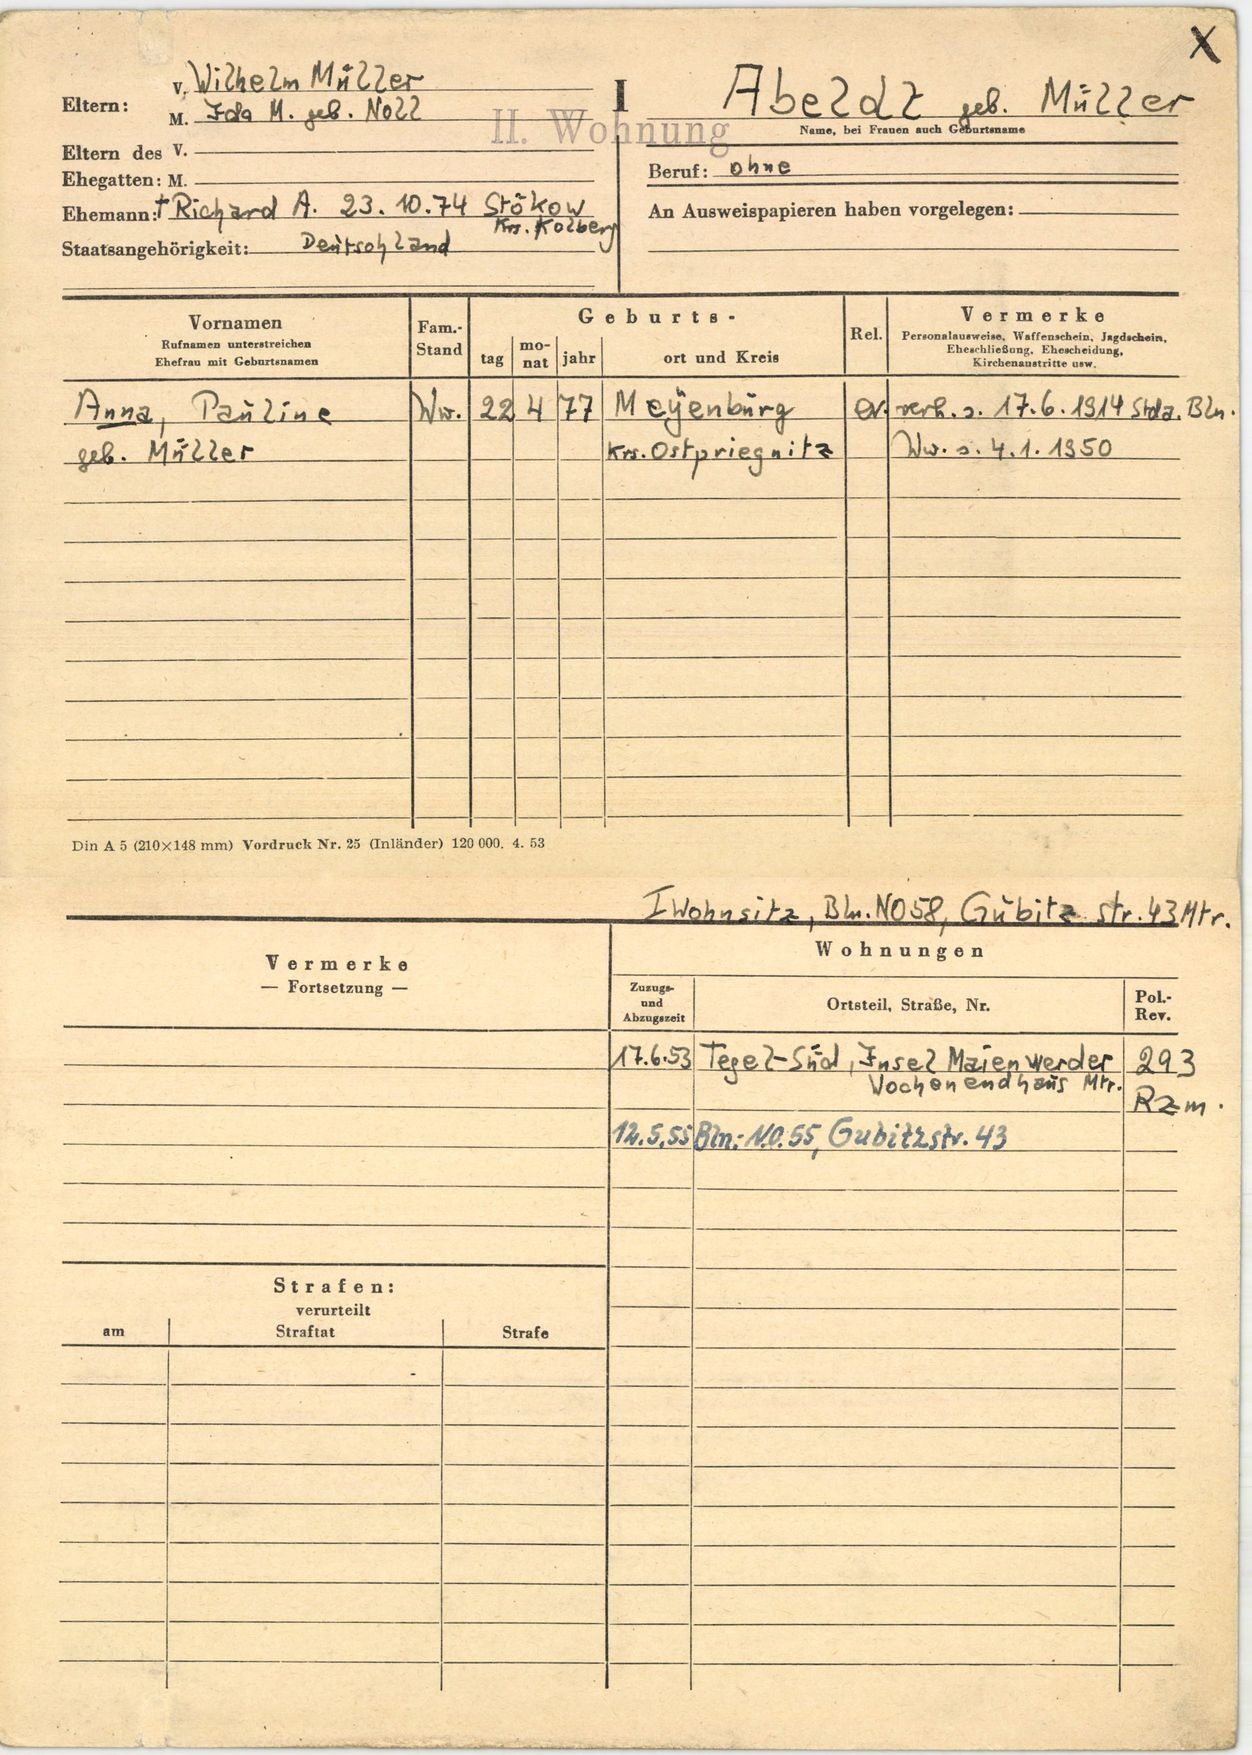
Abeldt geb. Müller